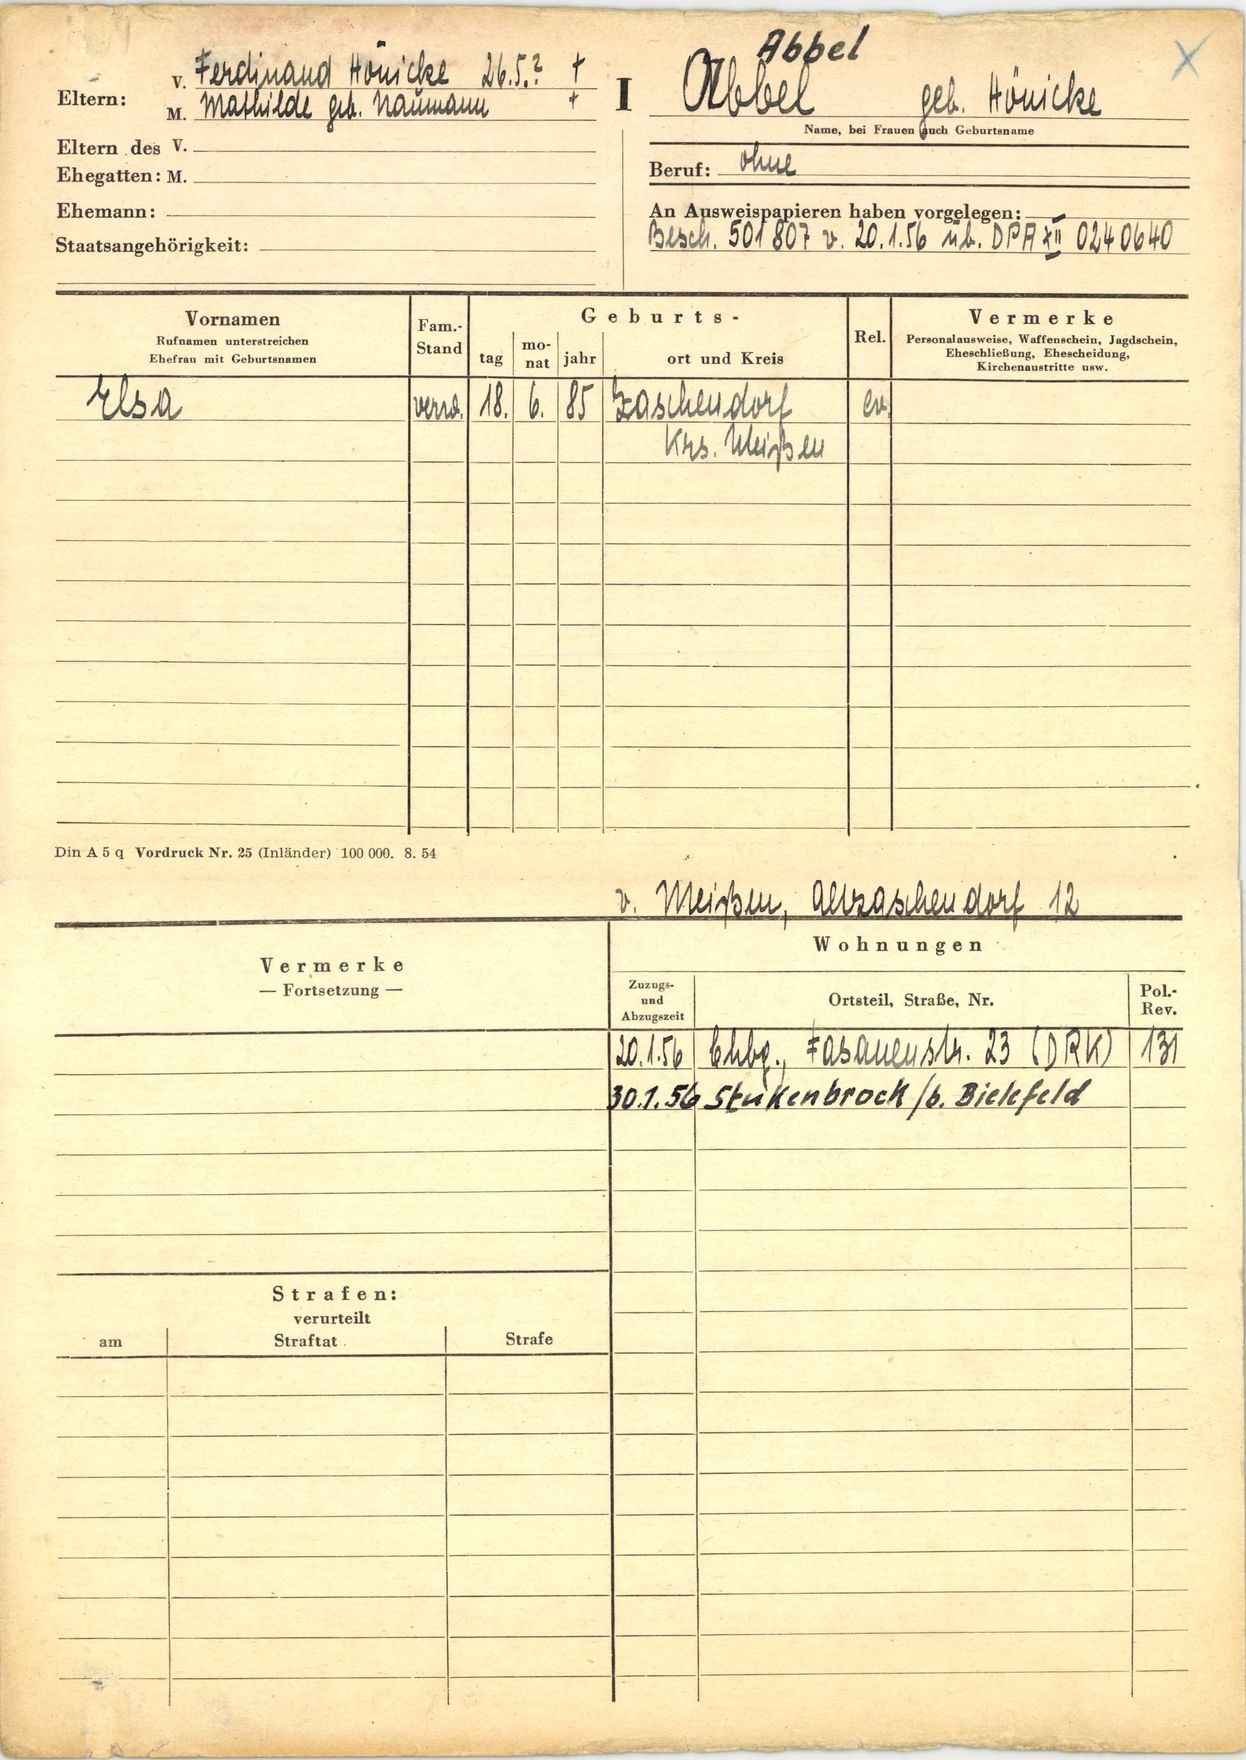
Abbel

Abbel geb. Hönicke